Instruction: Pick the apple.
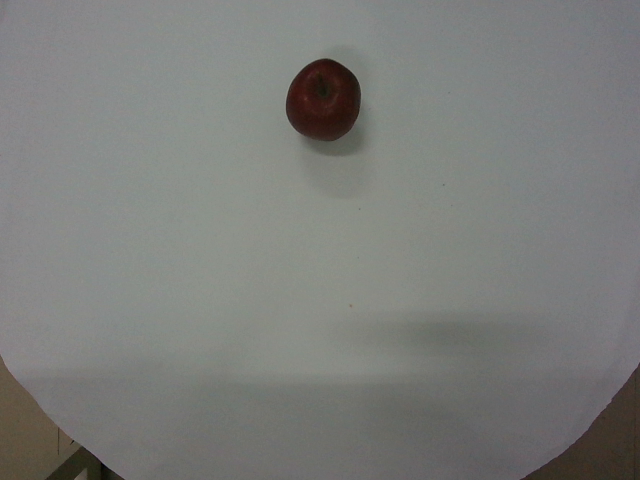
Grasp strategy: vertical